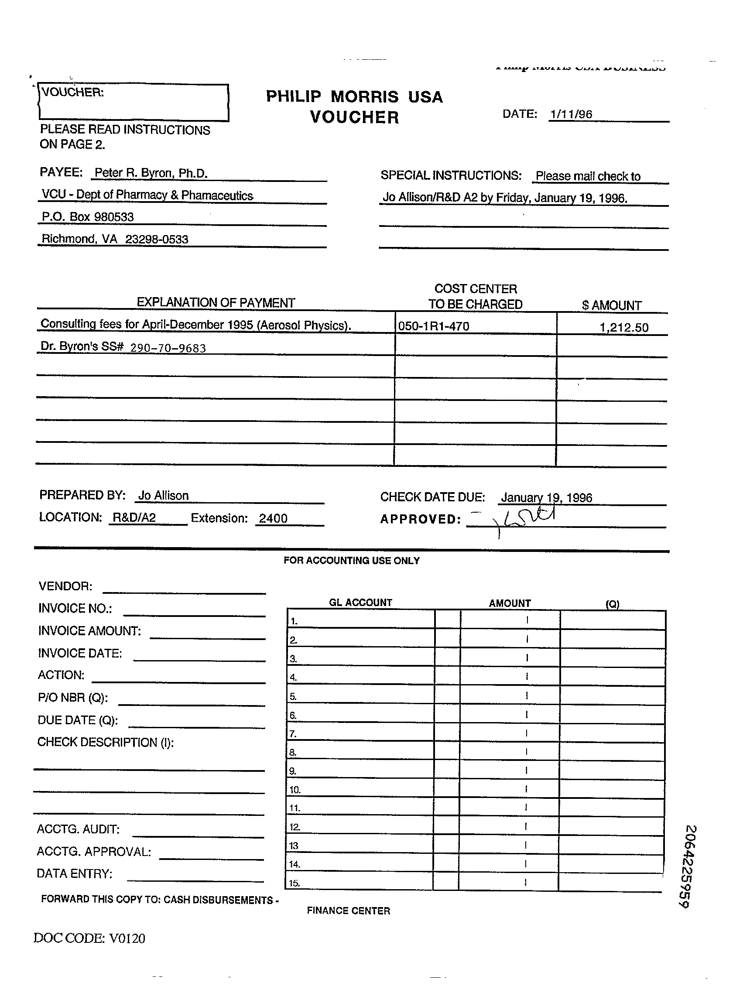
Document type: Invoice